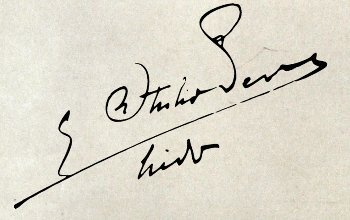
Signature of: attilio perez